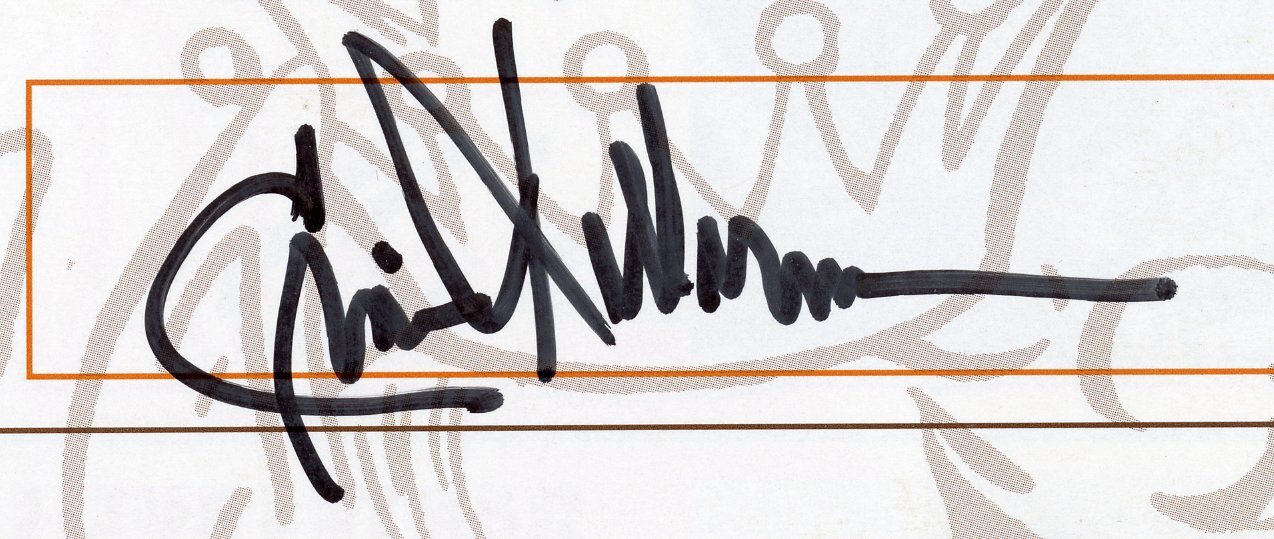
Signature of: ernie kellerman